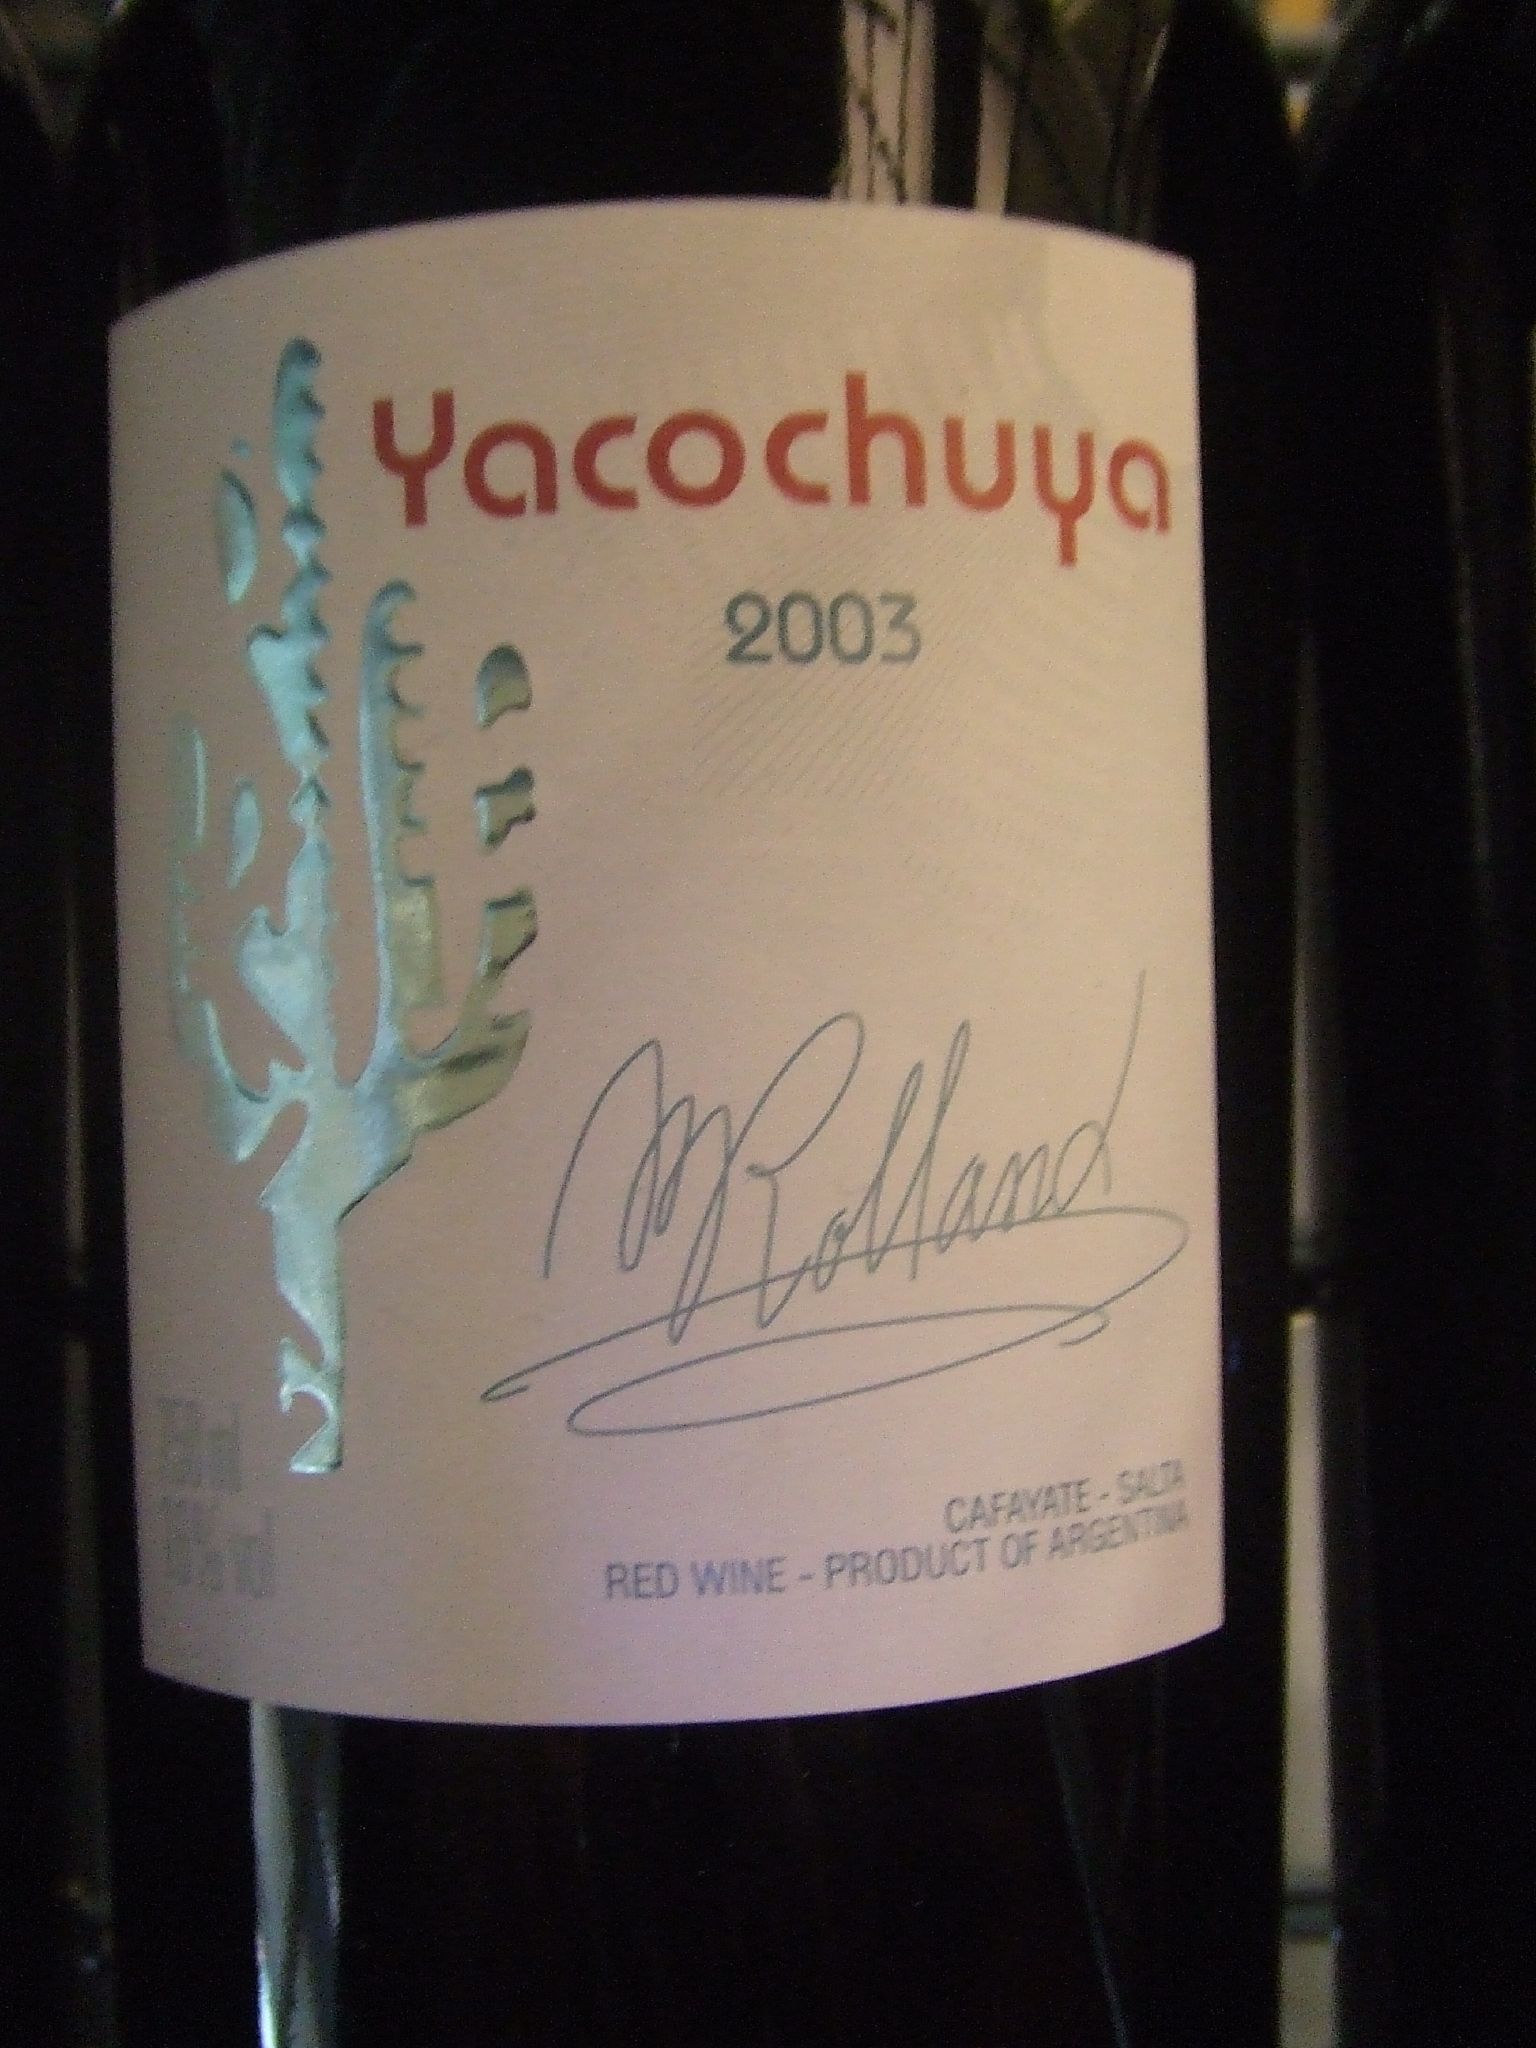
Signature of: michel rolland